Patient: Male, age 61
A 61-year-old Caucasian man, with a remote eight pack-year smoking history, seasonal allergies, gastroesophageal reflux disease, obstructive sleep apnea, and dyslipidemia presented with pleuritic chest pain and dry cough of five months duration. There was no improvement with two courses of oral antibiotics. There was no evidence of sinusitis, arthralgias, inflammatory arthritis, rash or other symptoms of connective tissue disease. Physical examination revealed a healthy, obese man with a normal set of vital signs and resting room air pulse oximetry of 97%. Chest auscultation was notable for inspiratory crackles at the right lung base. His musculoskeletal and skin examinations were normal. Laboratory studies demonstrated high-positive anti-CCP and anti-Ro (SSA) antibodies, and a weakly positive rheumatoid factor (Table 1). Latent tuberculosis assessment was negative. Thoracic high-resolution computed tomography (HRCT) imaging revealed several nodules and thick-walled cavities predominantly in the right lung (Fig. 1). The patient had a normal nuclear cardiac stress test, a negative ventilation/perfusion scan and normal pulmonary physiology (Table 1). Surgical lung biopsy revealed necrotizing granulomatous inflammation with geographic necrosis, vasculitis and lymphocytic pleuritis (Fig. 2) most compatible with an autoimmune-mediated vasculitis.
After the lung biopsy, treatment with oral corticosteroids (0.5 mg/kg/day prednisone) was initiated and the patient reported rapid clinical improvement in respiratory symptoms. Two months after lung biopsy, as corticosteroids were tapered; the patient developed symmetric inflammatory polyarthritis involving the small joints of the hands, wrists, and feet. Synovitis was identified on physical examination. Plain radiographs of the hands and feet were normal. Injectable methotrexate was initiated and rapidly titrated to 25 mg weekly. Corticosteroids were gradually tapered off over the subsequent three months, and synovitis symptoms, pleurisy, and cough remained quiescent. No new symptoms or signs of systemic vasculitis have developed. A follow-up HRCT, reflecting three months of therapy with corticosteroids and methotrexate demonstrates that the pulmonary cavitary nodularity is gradually improving (Fig. 3). Follow-up autoantibody testing three and six months after initiation of methotrexate was notable for persistent high-positive anti-CCP and low-titer positive RF, and negativity to anti-proteinase-3, anti-myeloperoxidase and C- and P-anti-neutrophil cytoplasmic antibody (ANCA).
Keywords: lungs, pulmonary, rheumatoid arthritis, vasculitis
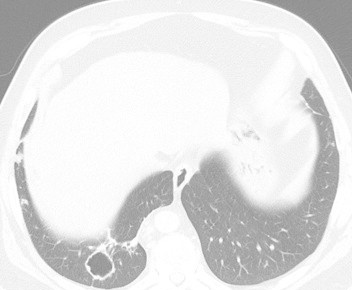
Image caption: Follow-up high-resolution computed tomographic image demonstrating mild improvement in right lower lobe nodular, cavitary lung disease.